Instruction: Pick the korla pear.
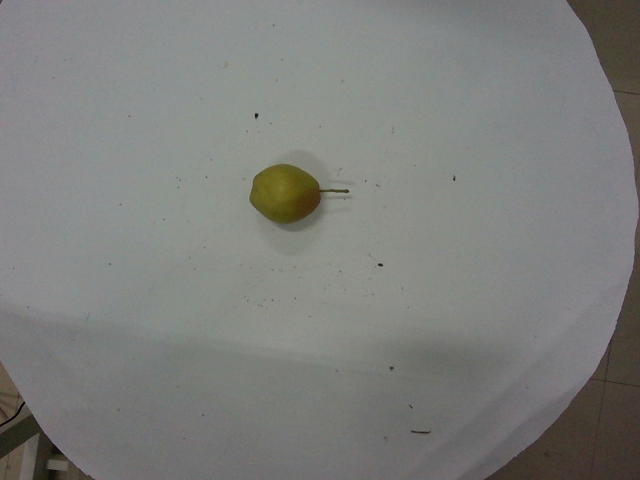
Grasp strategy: vertical